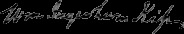
Signature of: william ingraham kip